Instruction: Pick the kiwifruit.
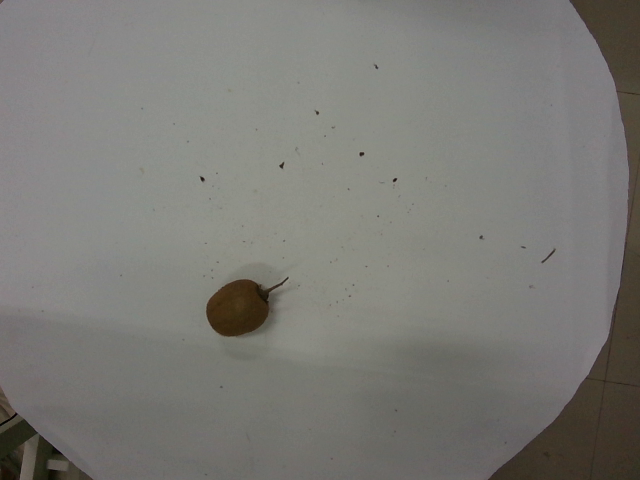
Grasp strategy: vertical